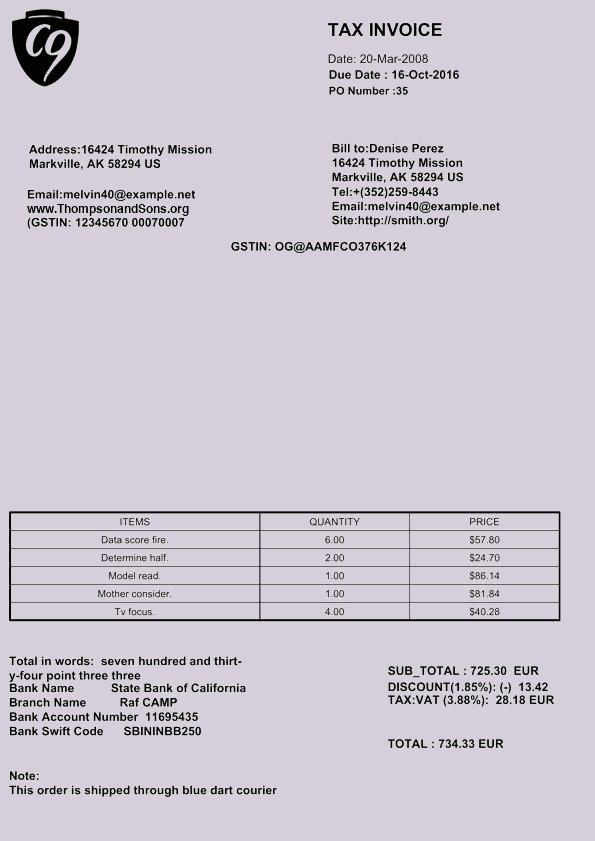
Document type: Invoice